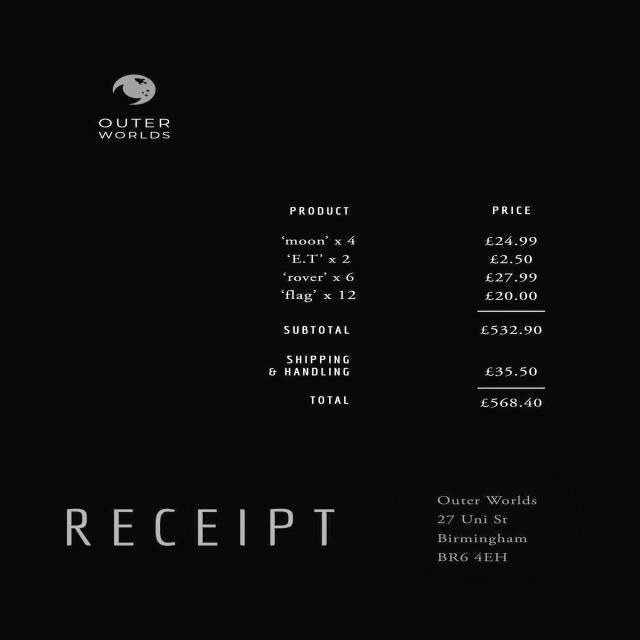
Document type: Invoice